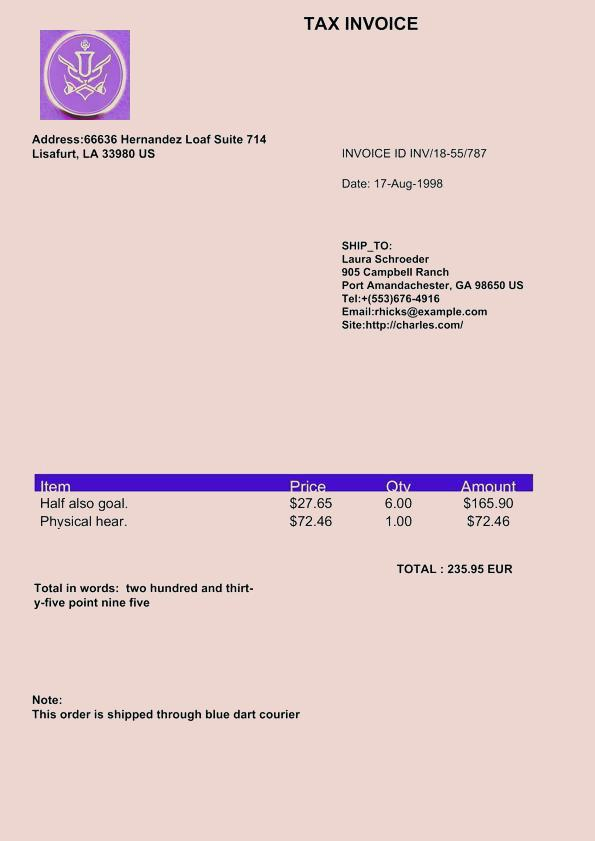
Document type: Invoice